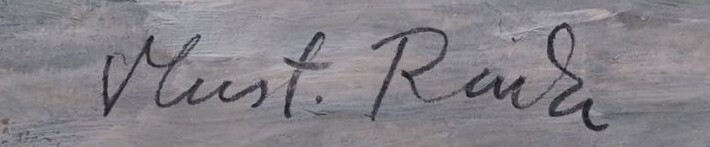
Signature of: vlastimil rada